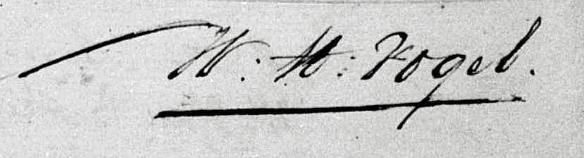
Signature of: willem hendrik vogel